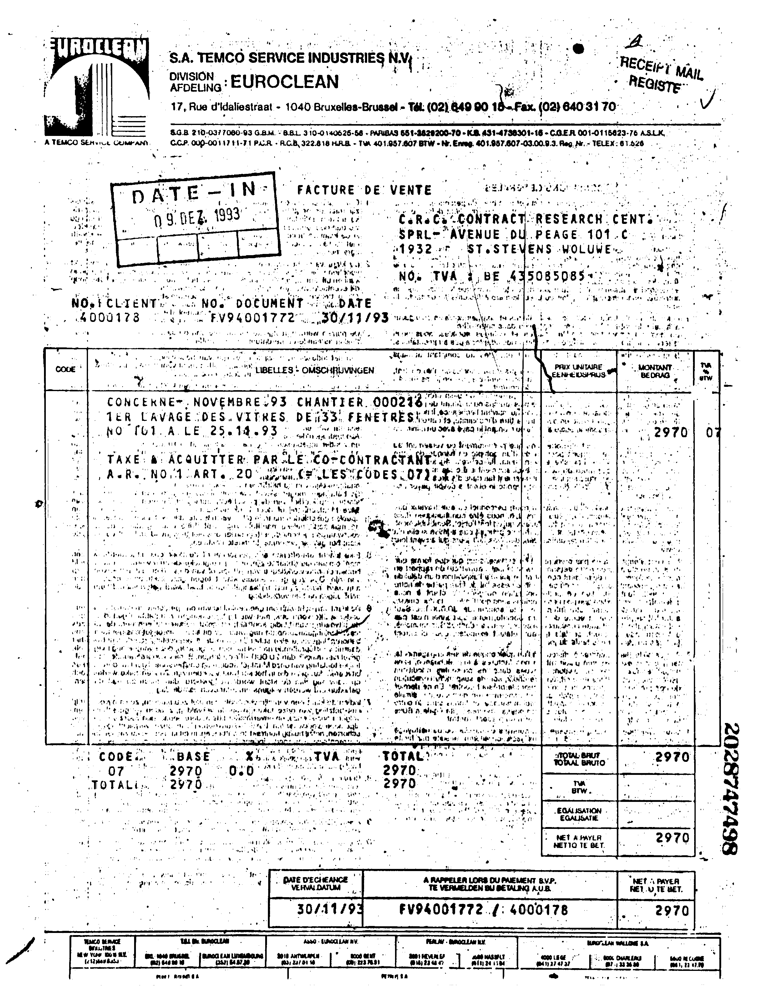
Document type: Invoice